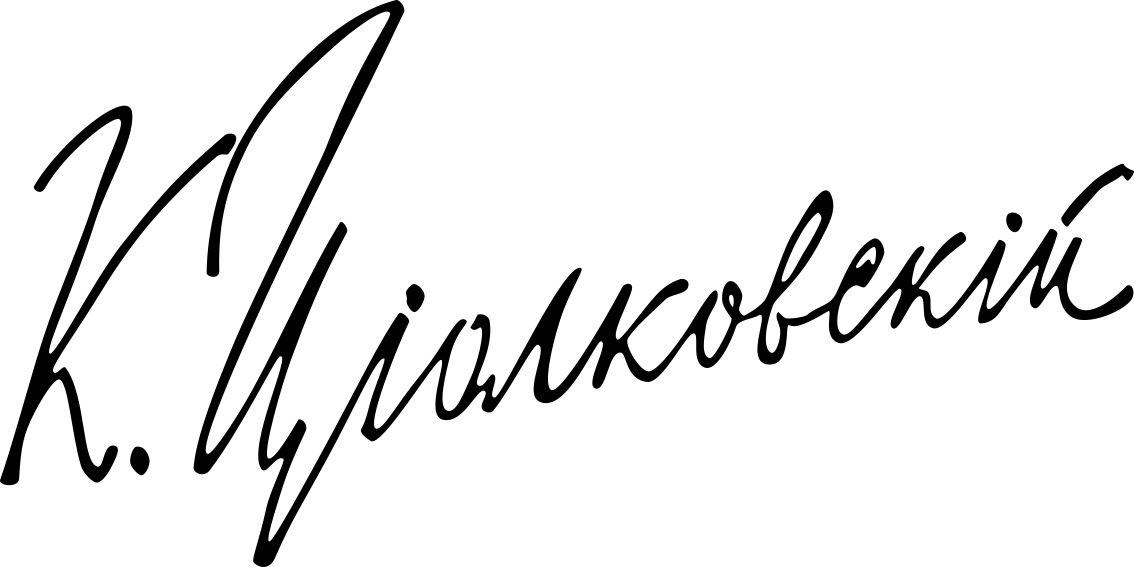
Signature of: konstantin tsiolkovsky